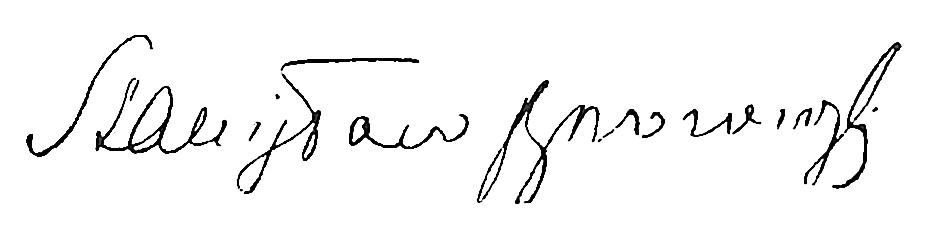
Signature of: stanisław brzozowski